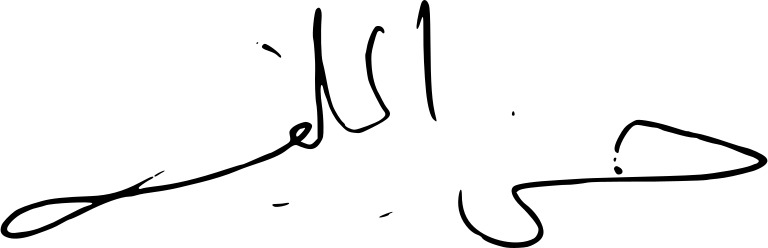
Signature of: hassanal bolkiah i of brunei